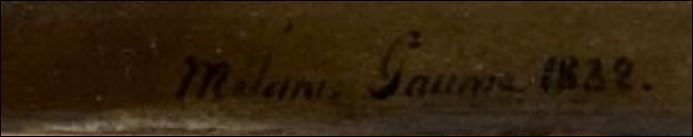
Signature of: mélanie gaume